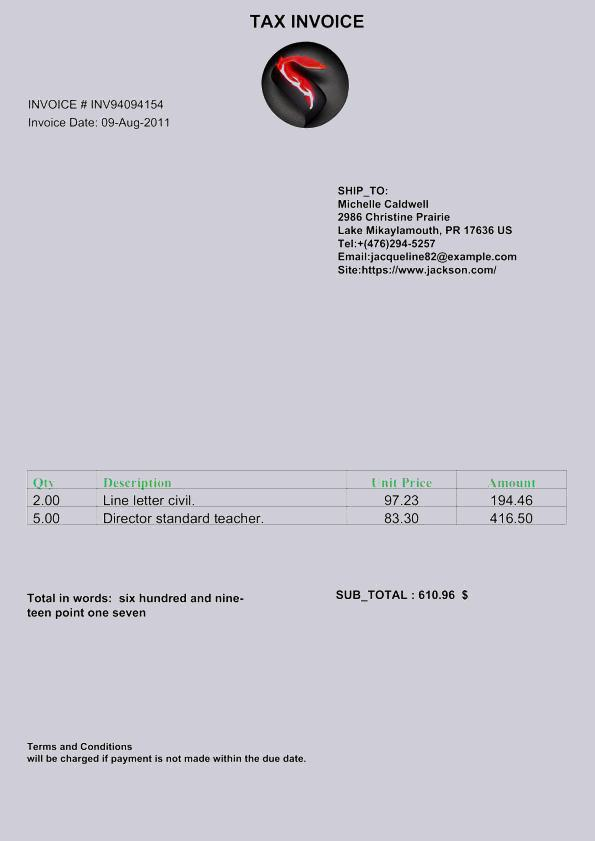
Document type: Invoice